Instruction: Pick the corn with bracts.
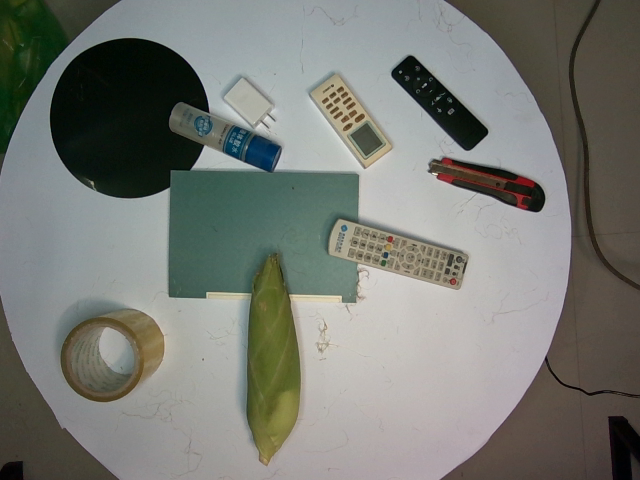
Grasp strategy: vertical